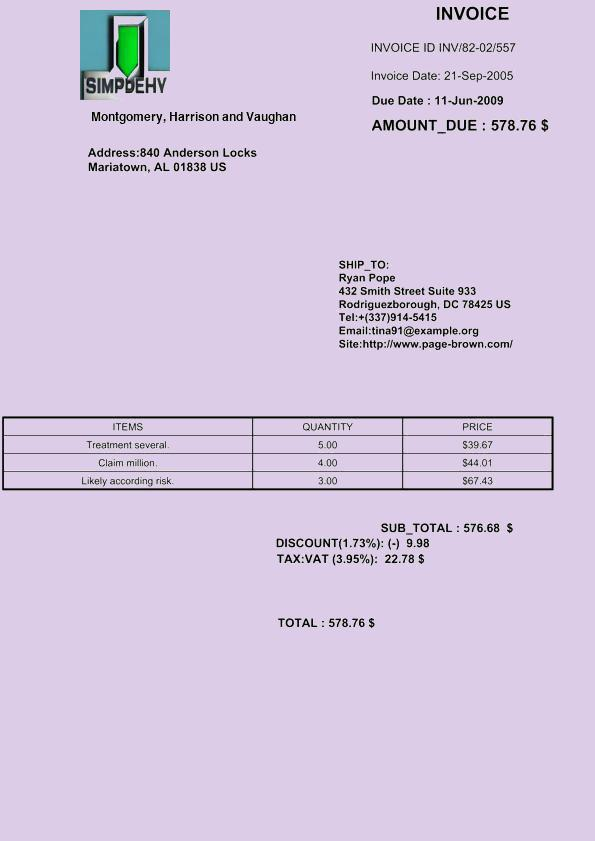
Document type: Invoice